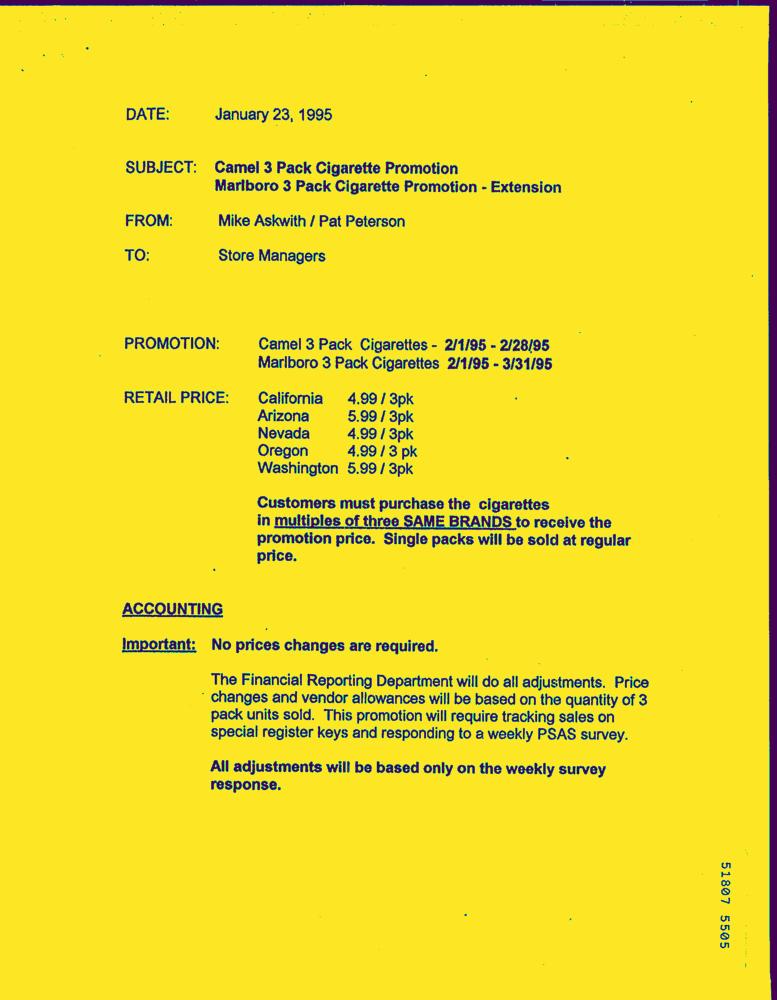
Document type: Letter-Doc